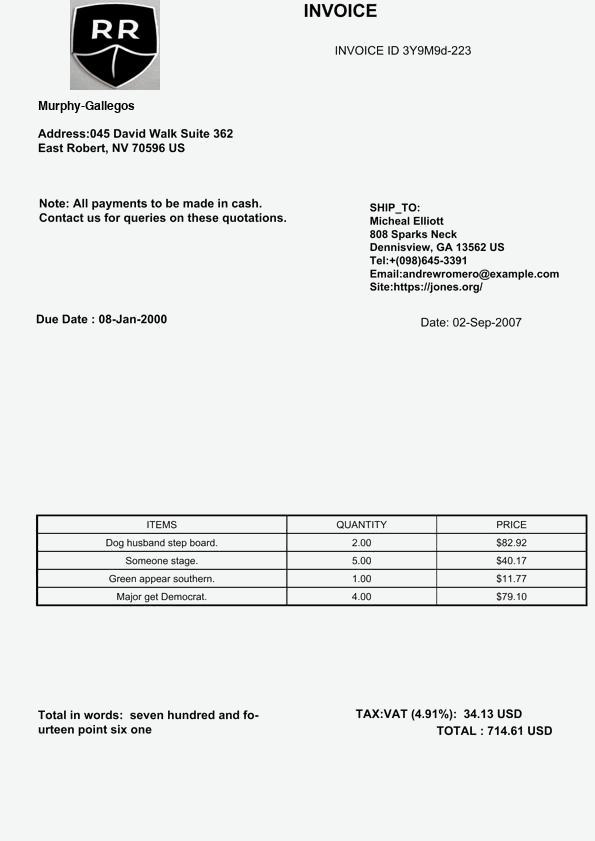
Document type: Invoice